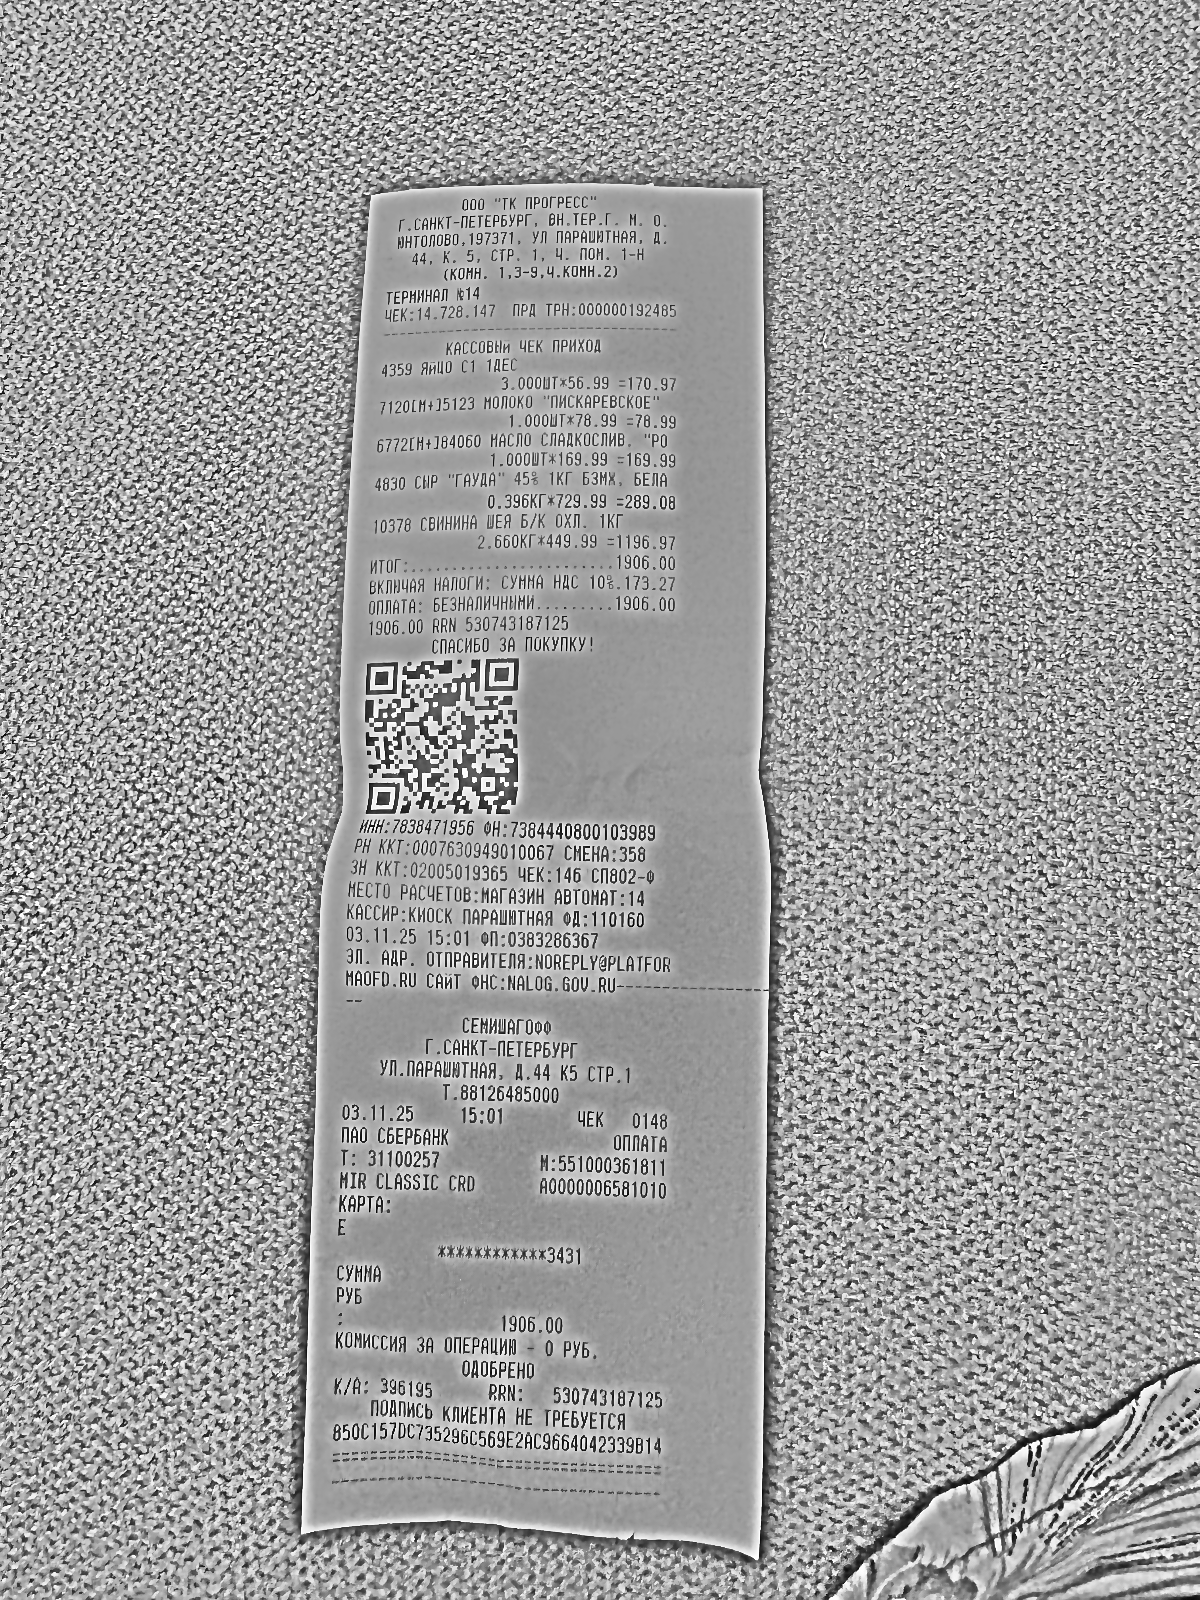
Продавец: ООО "ТК ПРОГРЕСС"
ИНН: 7838471956
Дата: 03.11.25
Товары: 4359 ЯЙЦО С1 1ДЕС; 7120[М+]5123 МОЛОКО "ПИСКАРЕВСКОЕ"; 6772[М+]84060 МАСЛО СЛАДКОСЛИВ. "P0"; 4830 ССЫР "ГАУДА" 45% 1КГ БЗМЖ, БЕЛА; 10378 СВИНИНА ШЕЯ Б/К ОХЛ. 1КГ
Количество: 3.000; 1.000; 1.000; 0.396; 2.660
Цена: 56.99; 78.99; 169.39; 729.99; 449.99
Сумма: 170.97; 78.99; 169.39; 289.08; 1196.97
Итого: 1906.00